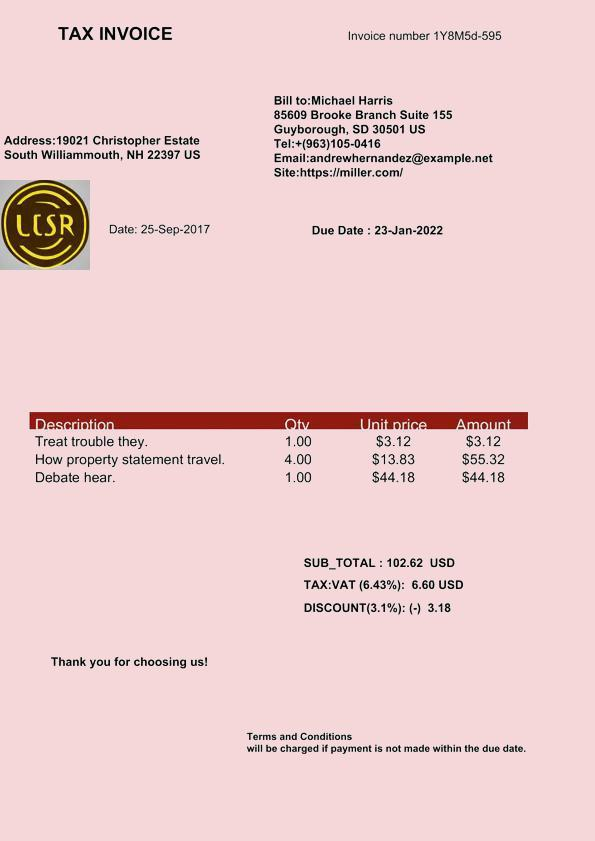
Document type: Invoice